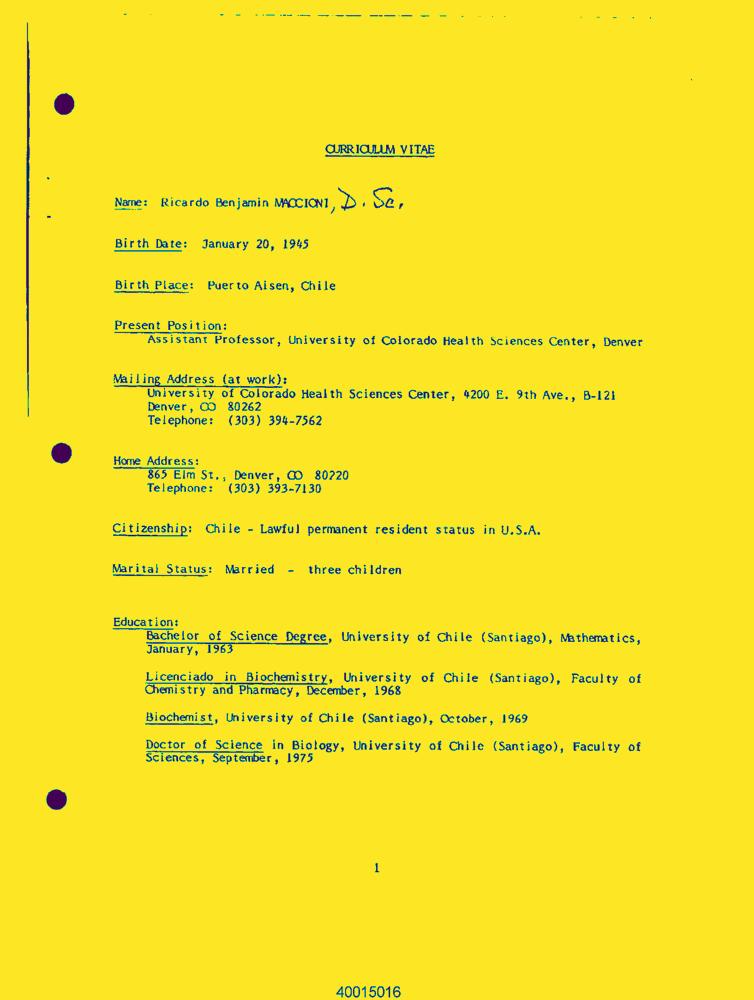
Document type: Resume-Doc